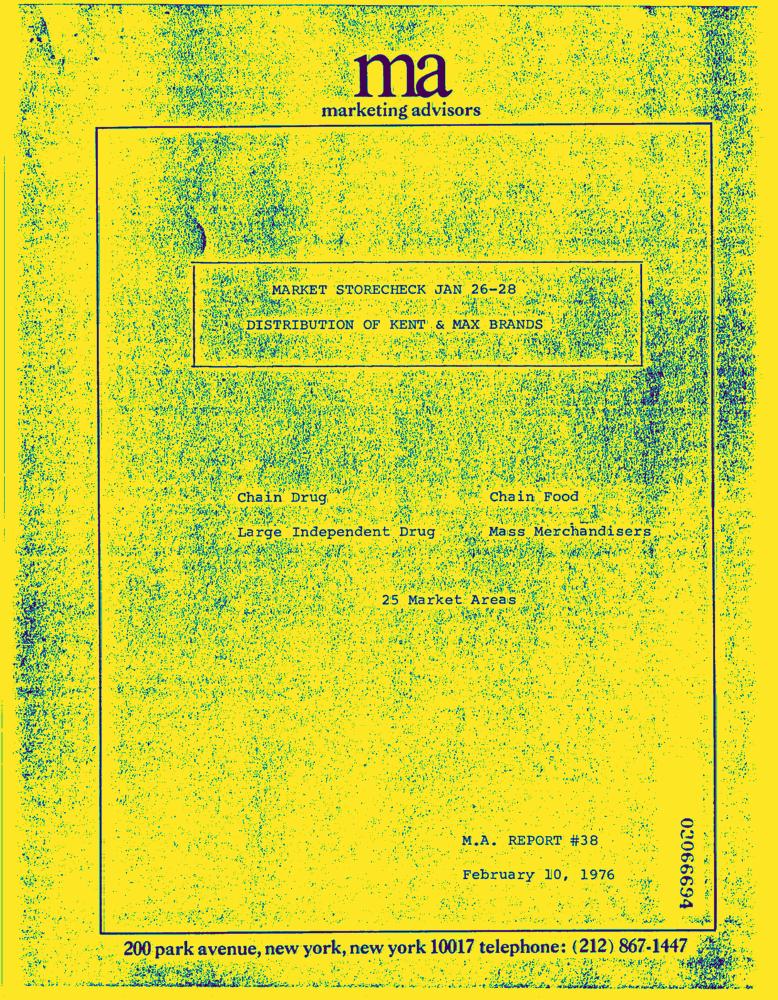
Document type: Letter-Doc